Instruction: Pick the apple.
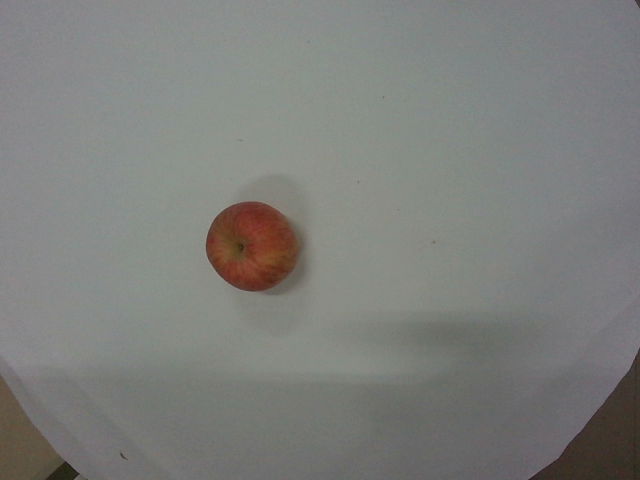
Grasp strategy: vertical